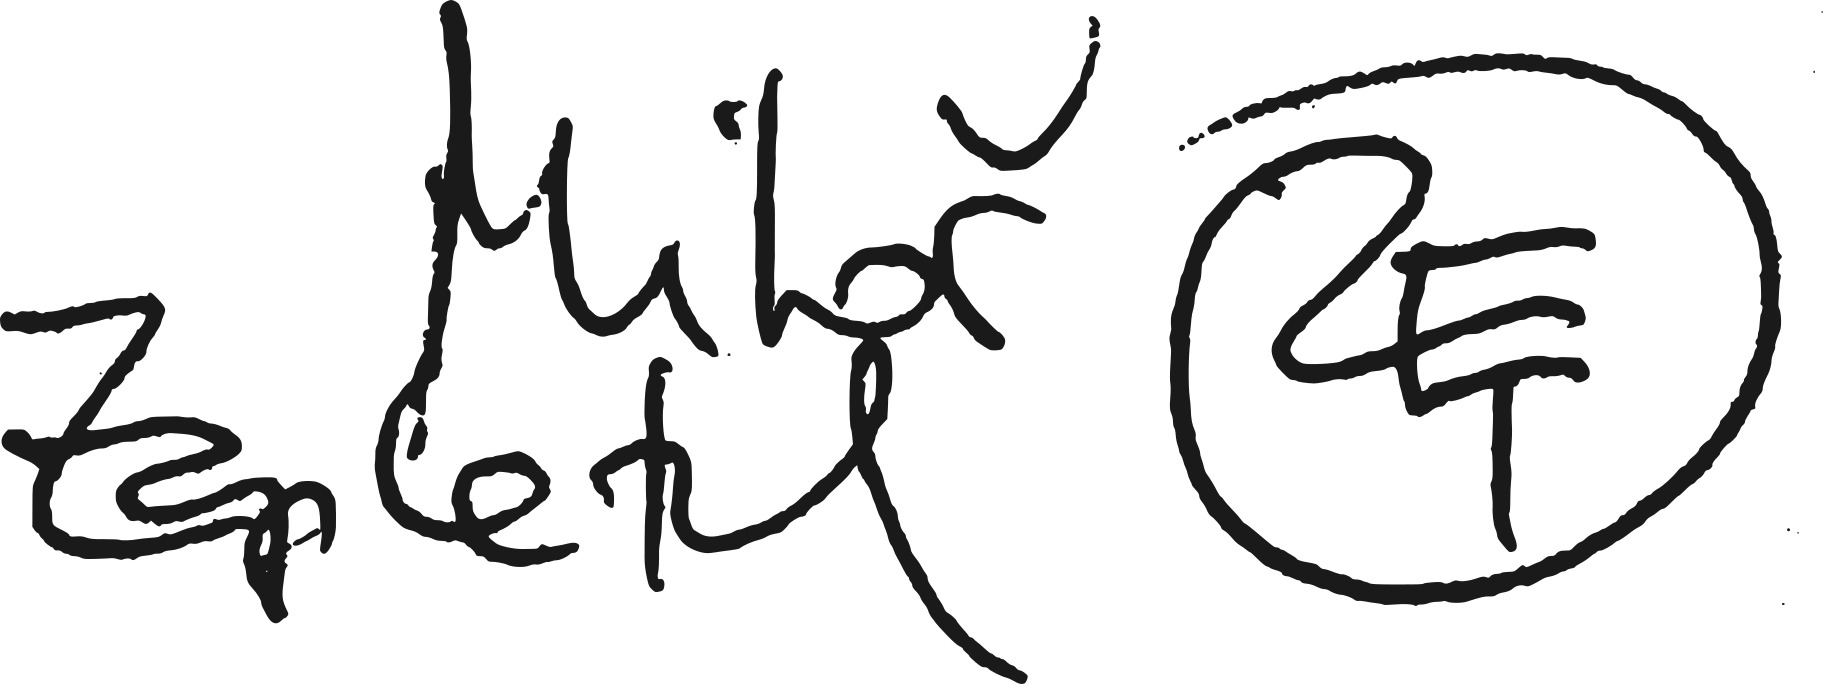
Signature of: miloš zapletal